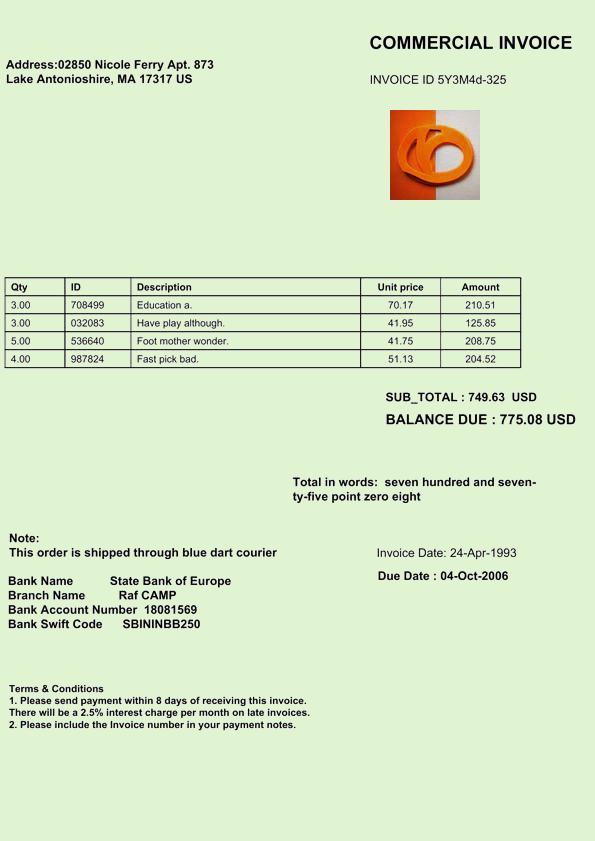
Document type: Invoice